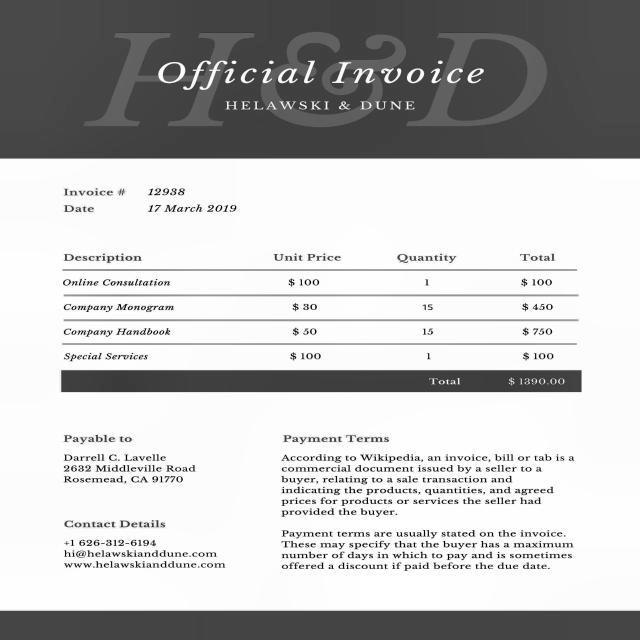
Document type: Invoice